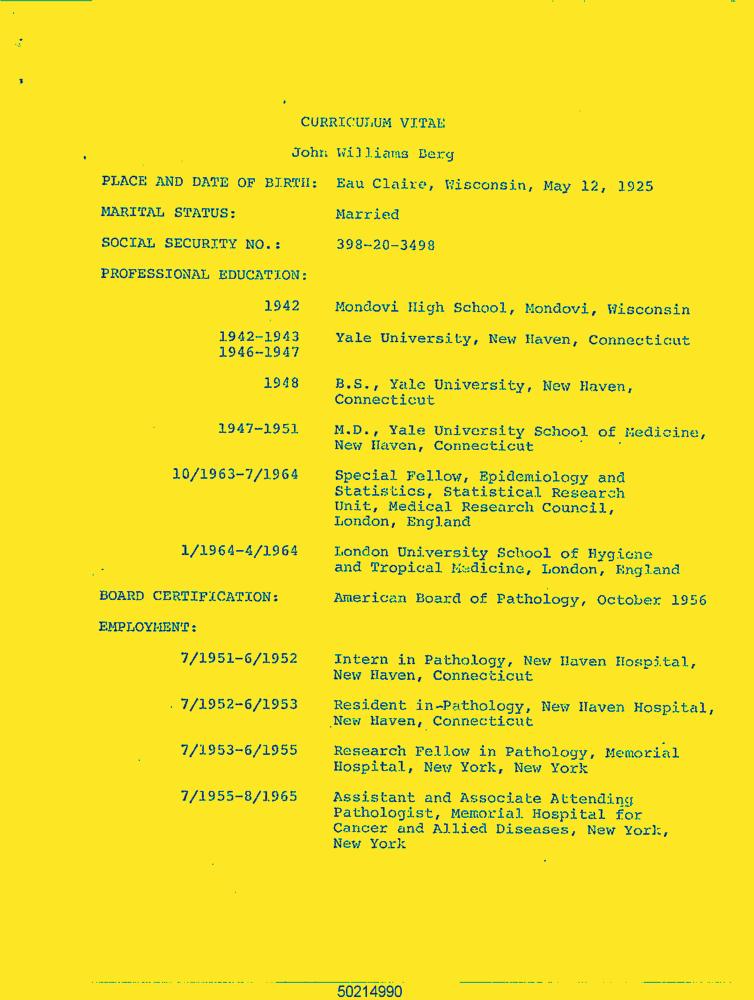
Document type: Resume-Doc